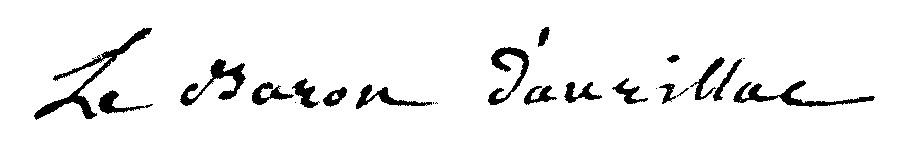
Signature of: pierre françois de saint martin d aurillac